Question: What is the main concern?
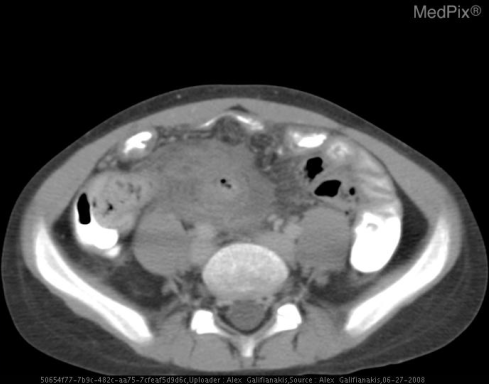
Answer: The findings suggest Ultrasound demonstrates a dilated, blind-ended tubular structure with surrounding fluid.
CT confirms a massively dilated appendix with surrounding inflammatory changes.. CT confirms dilated edematous appendix with surrounding inflammatory fat stranding consistent with appendicitis.. The patient might have a history of 10 y.o. girl with known cystic fibrosis presents with acute onset of right lower quadrant pain, fever, and leukocytosis..